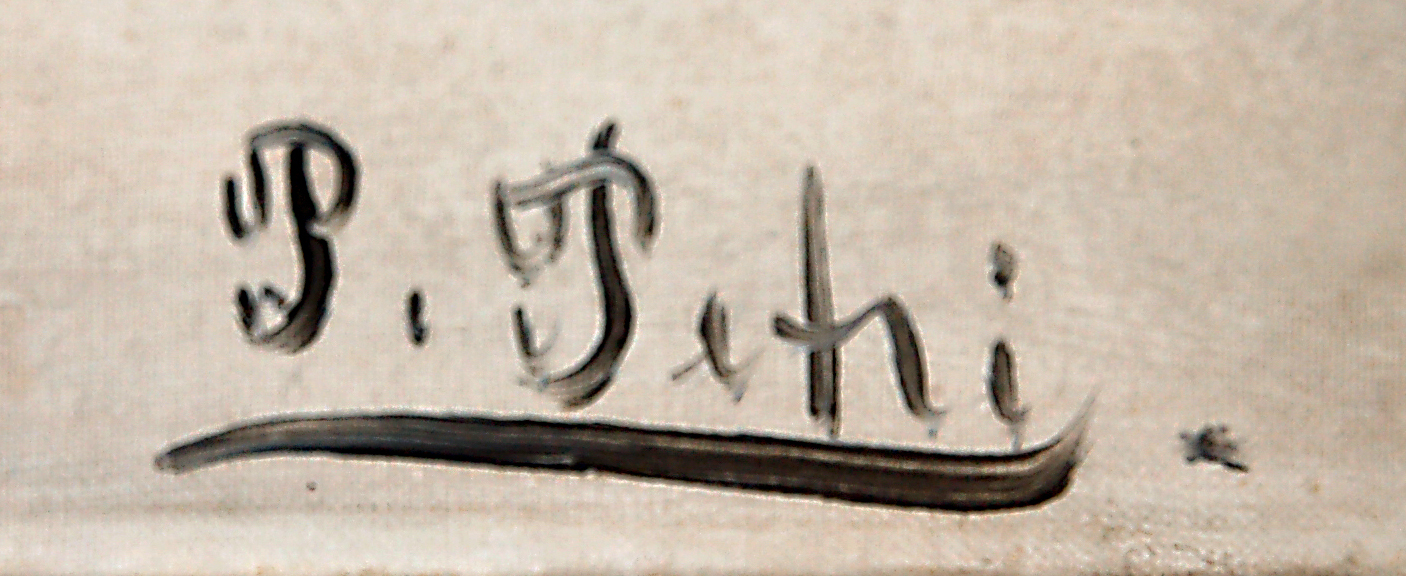
Signature of: erik p petri